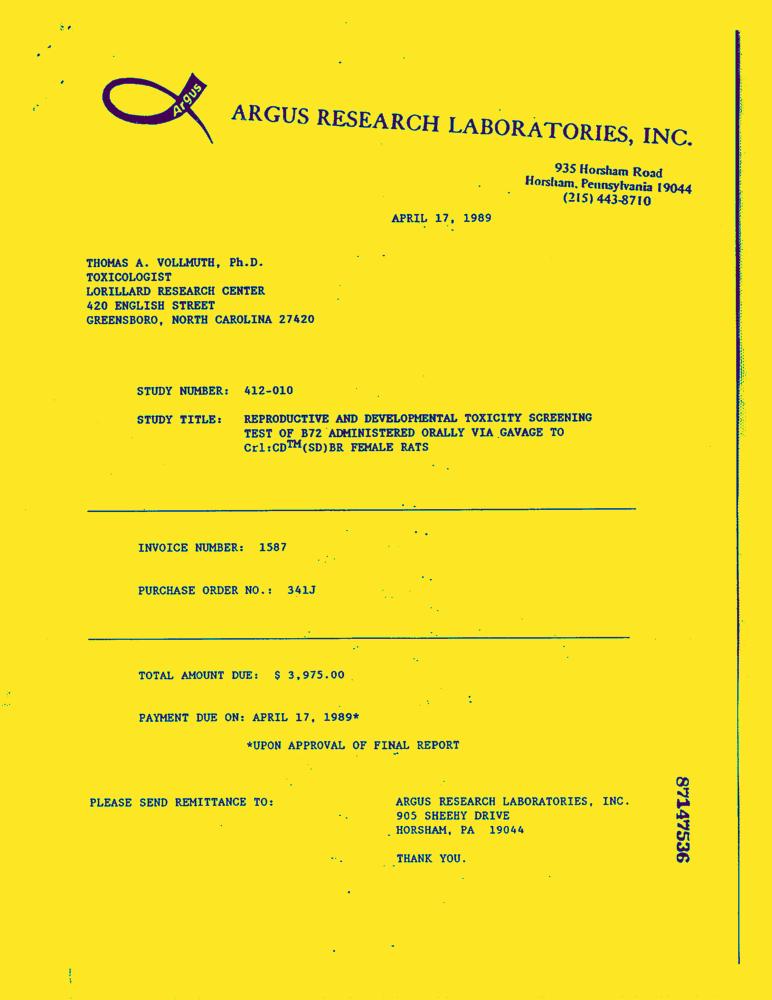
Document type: Invoice-Doc